Question: What is the potential diagnosis?
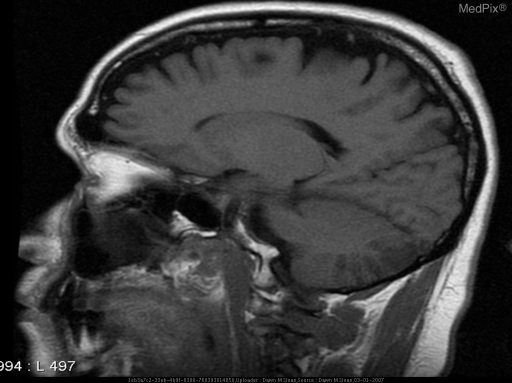
Answer: The possible diagnosis includes •  Cerebellar embolic Infarction
•  Vertebral artery dissection.